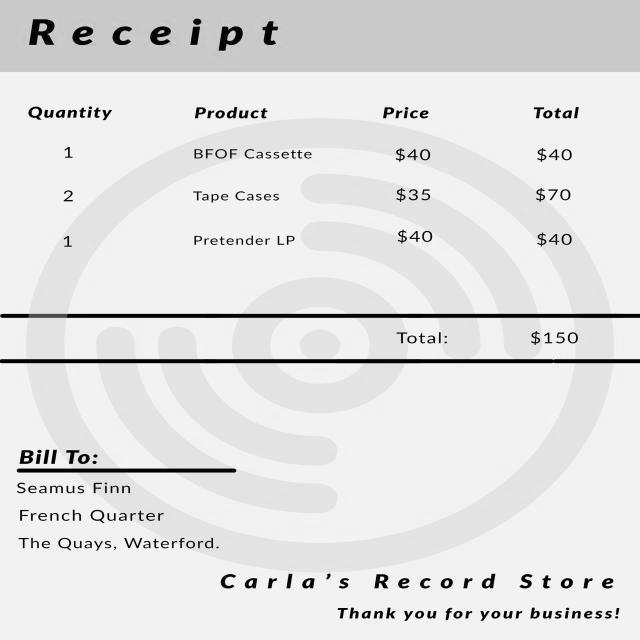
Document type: Invoice